Question: How is the history relevant to the case?
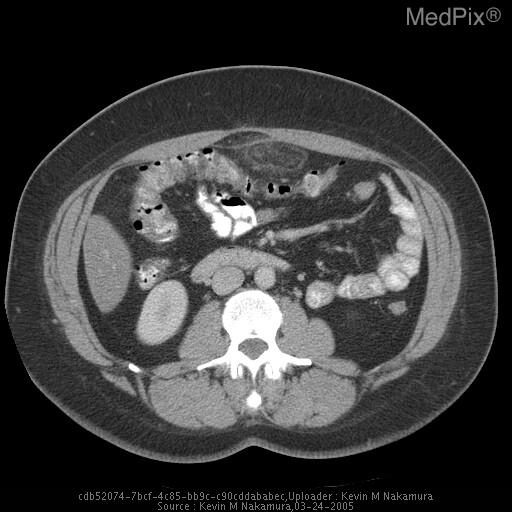
Answer: The patient's history of 36 year old female with left upper quadrant pain. A right upper quadrant ultrasound demonstrated a small gallstone, but no evidence of acute cholecystitis. is key in understanding the case.